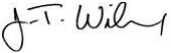
Signature of: j t wilcox